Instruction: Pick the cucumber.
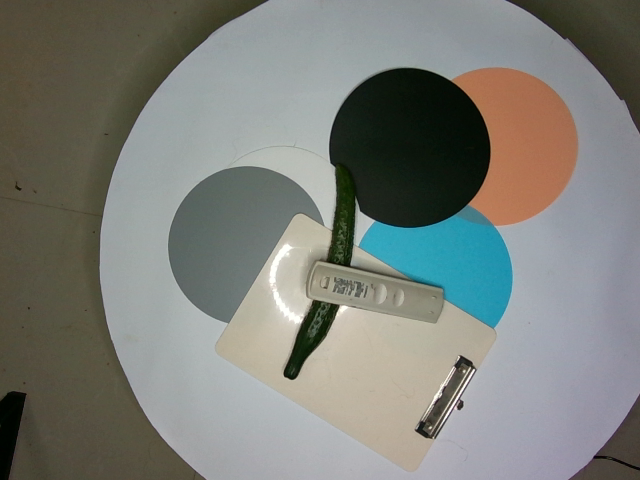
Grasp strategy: vertical